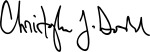
Signature of: chris dodd